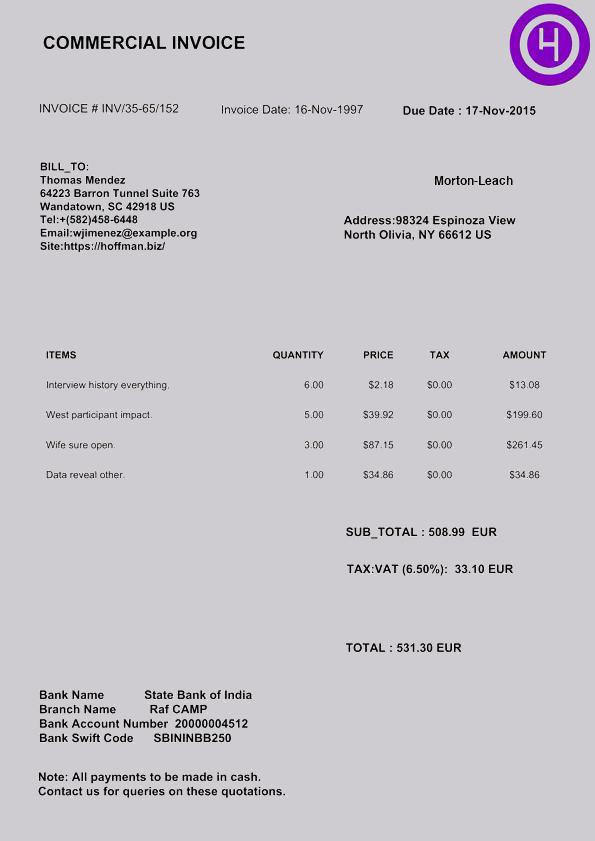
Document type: Invoice